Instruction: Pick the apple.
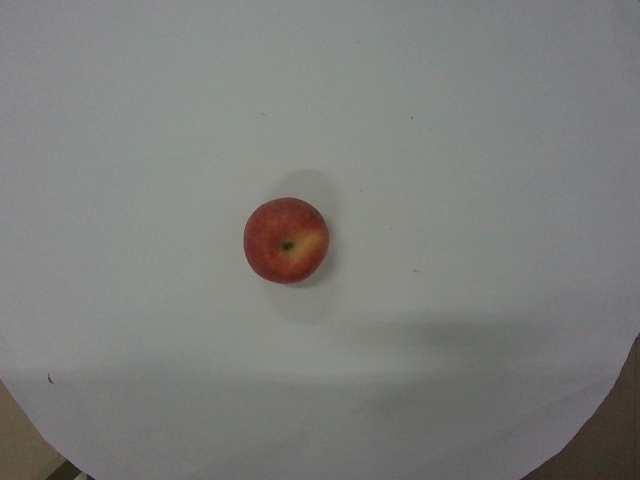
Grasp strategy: vertical